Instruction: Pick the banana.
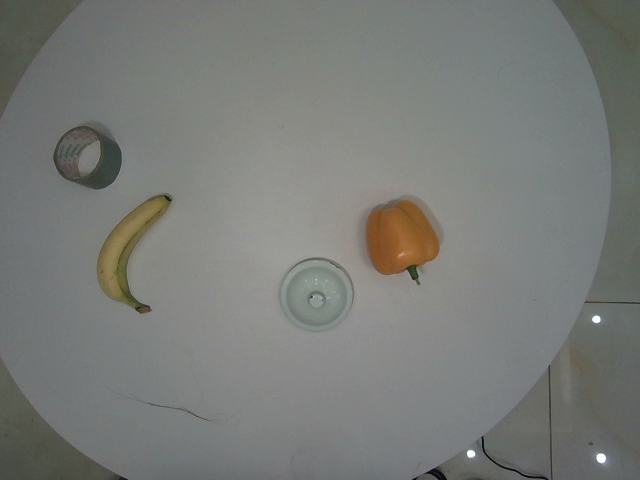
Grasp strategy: vertical